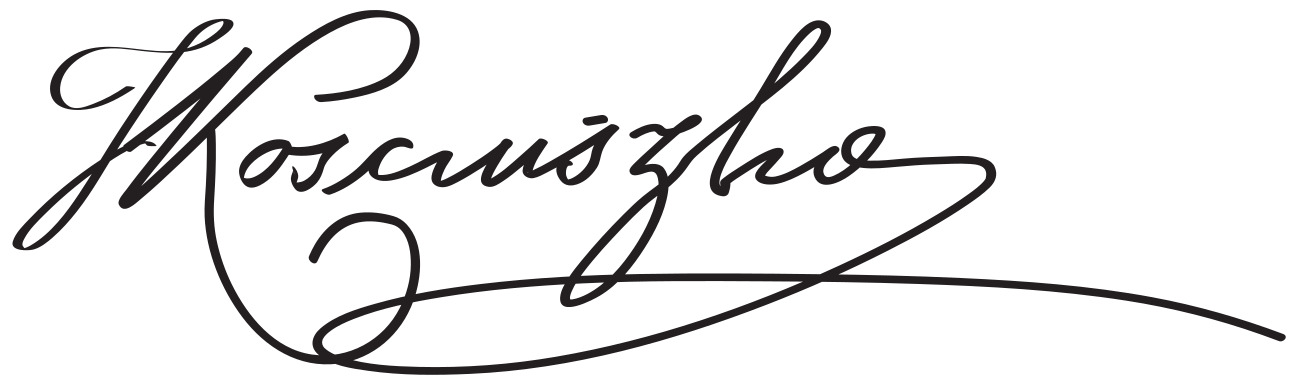
Signature of: tadeusz kościuszko